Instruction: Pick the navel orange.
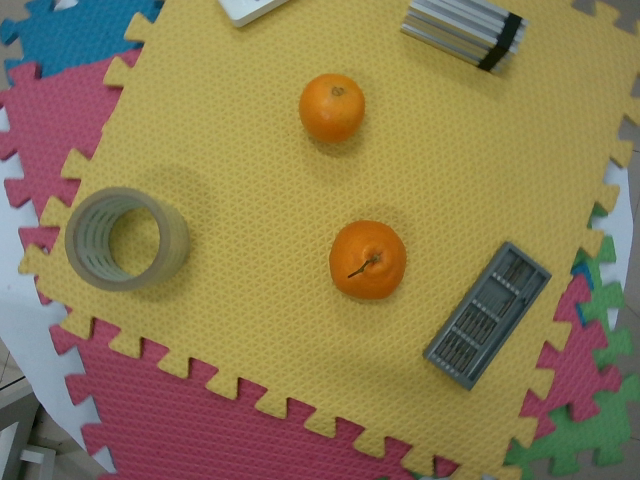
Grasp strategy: vertical